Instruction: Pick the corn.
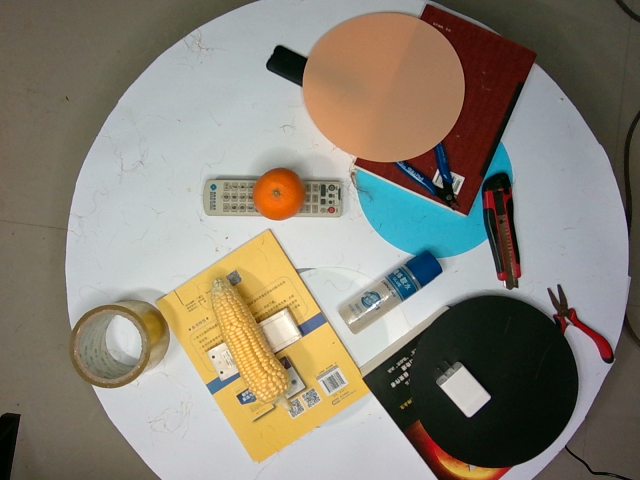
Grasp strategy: vertical